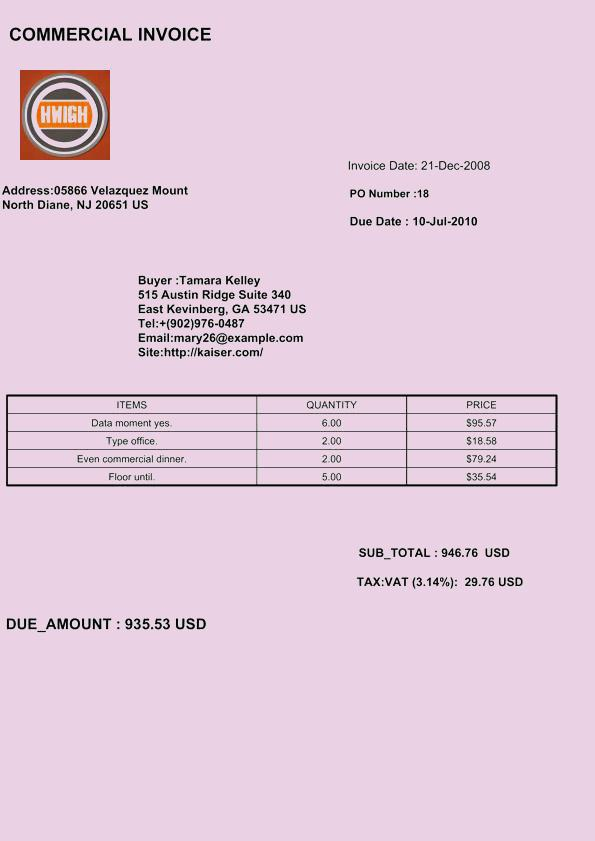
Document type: Invoice